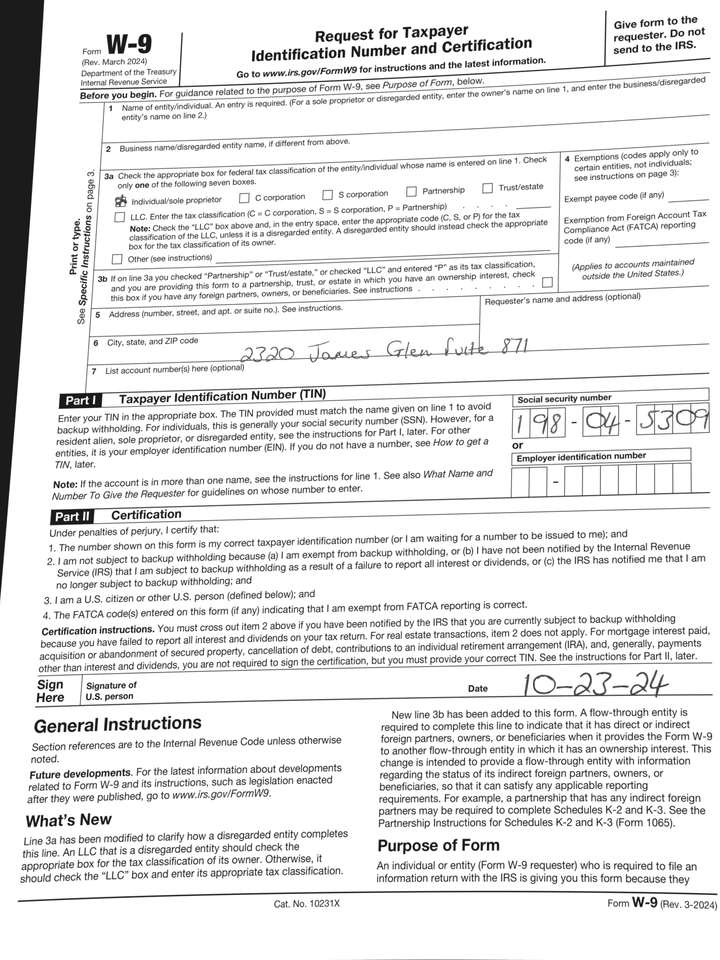
adr1: 2320 James Glen Suite 871
cbx: yes
ssn: 198045309
sdt: 10-23-24